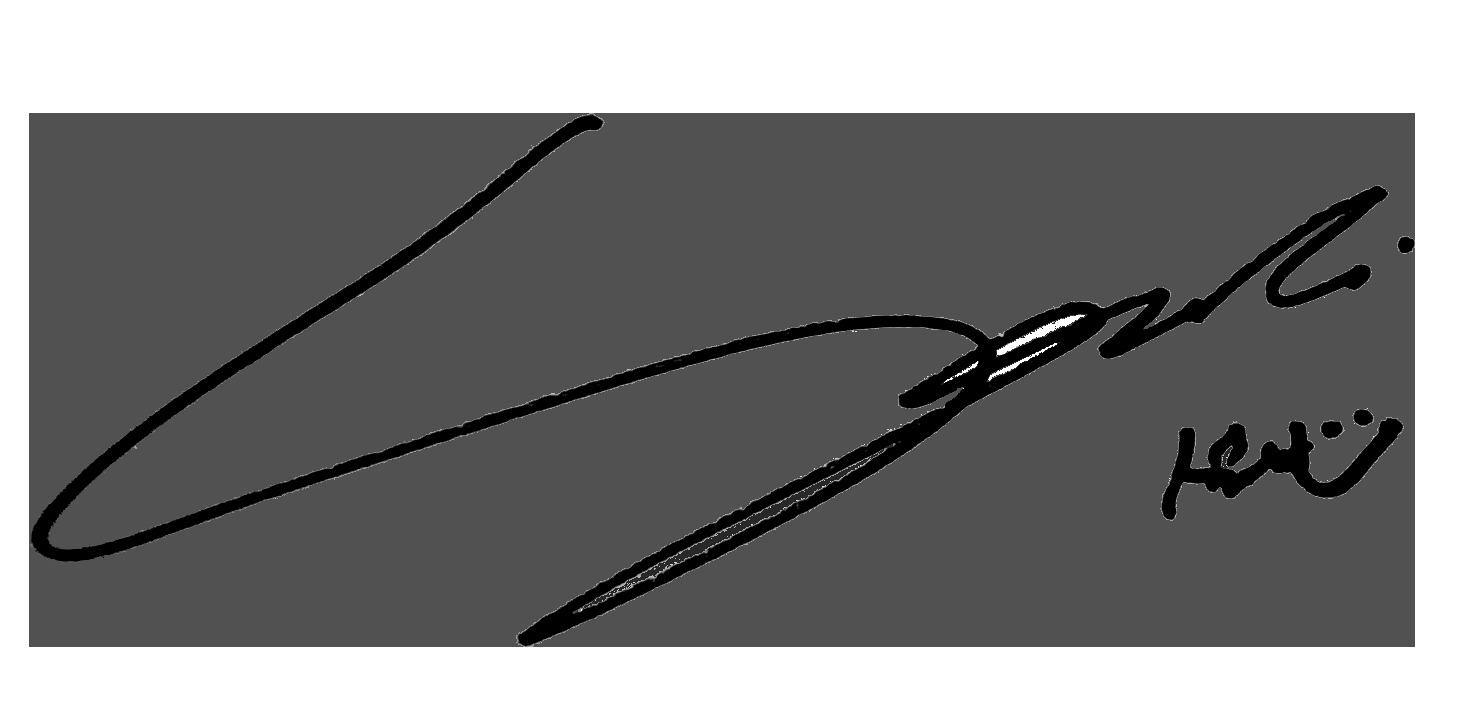
Signature of: sulli